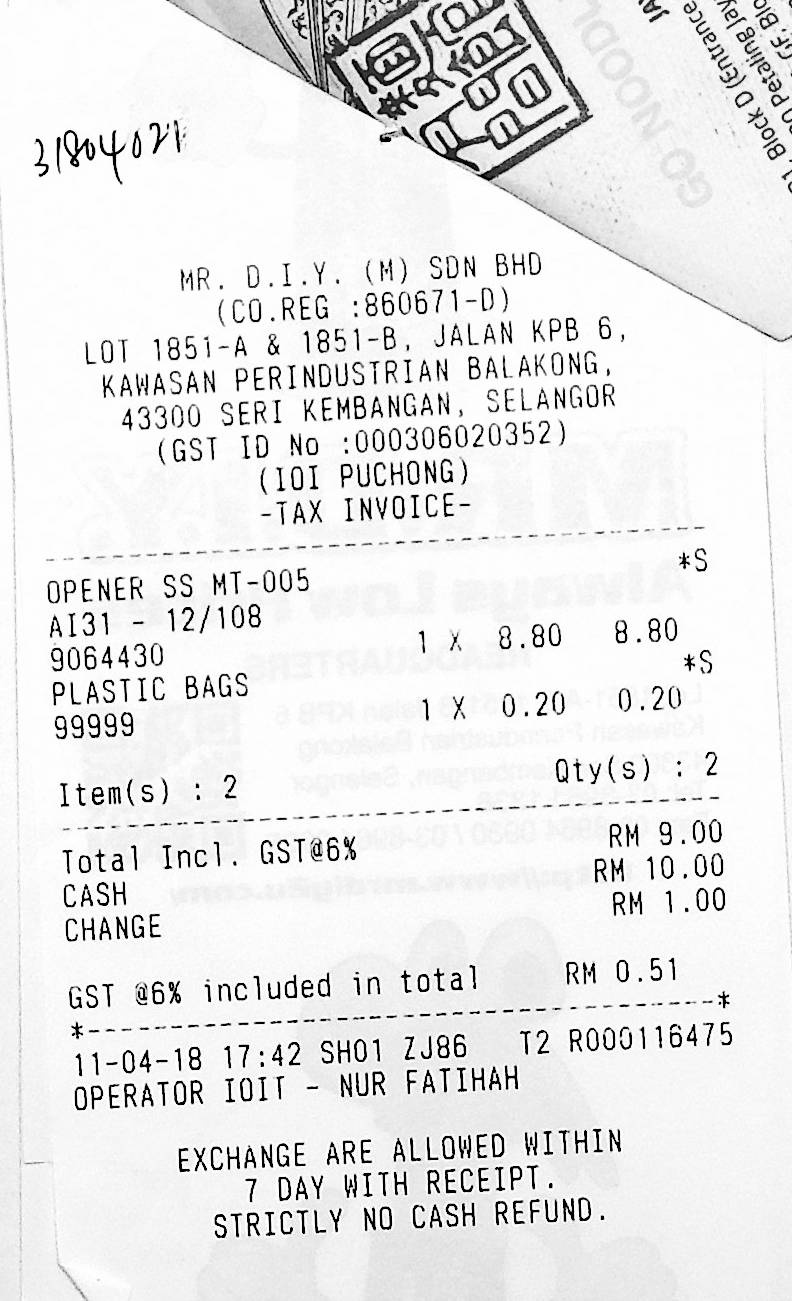
MR. D.I.Y. (M) SDN BHD
(CO.REG :860671-D)
LOT 1851-A & 1851-B, JALAN KPB 6,
KAWASAN PERINDUSTRIAN BALAKONG,
43300 SERI KEMBANGAN, SELANGOR
(GST ID NO :000306020352)
(IOI PUCHONG)
-TAX INVOICE-
OPENER SS MT-005
*S
AI31 - 12/108
9064430
1 X
8.80
8.80
PLASTIC BAGS
*S
99999
1 X
0.20
0.20
ITEM(S) : 2
QTY(S) : 2
TOTAL INCL. GST@6%
RM 9.00
CASH
RM 10.00
CHANGE
RM 1.00
GST @6% INCLUDED IN TOTAL
RM 0.51
11-04-18 17:42 SH01 ZJ86
T2 R000116475
OPERATOR IOIT - NUR FATIHAH
EXCHANGE ARE ALLOWED WITHIN
7 DAY WITH RECEIPT.
STRICTLY NO CASH REFUND.